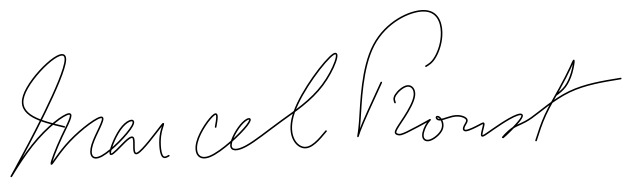
Signature of: marcel proust